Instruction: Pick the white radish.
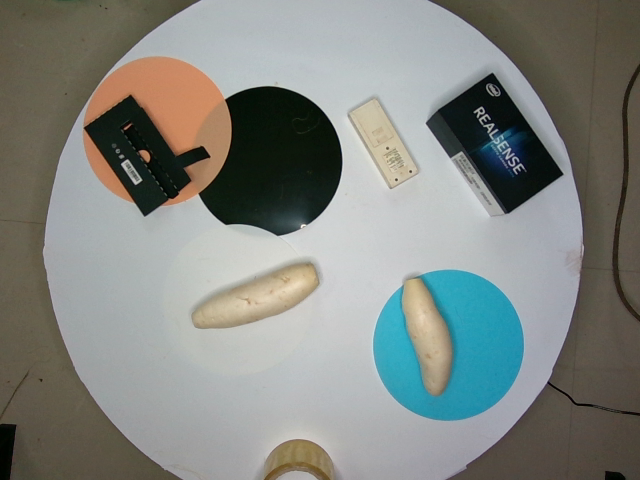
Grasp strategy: vertical